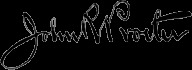
Signature of: john robert procter